Question: What might the diagnosis be?
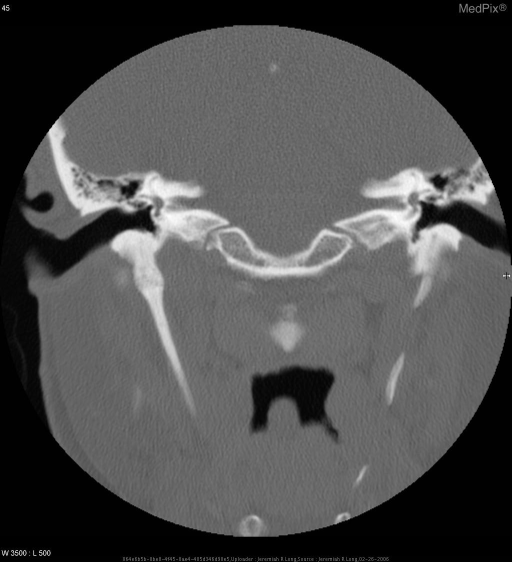
Answer: The possible diagnosis includes Elongations of the styloid process bilaterally
Ossification of the bilateraly stylohyoid ligaments.